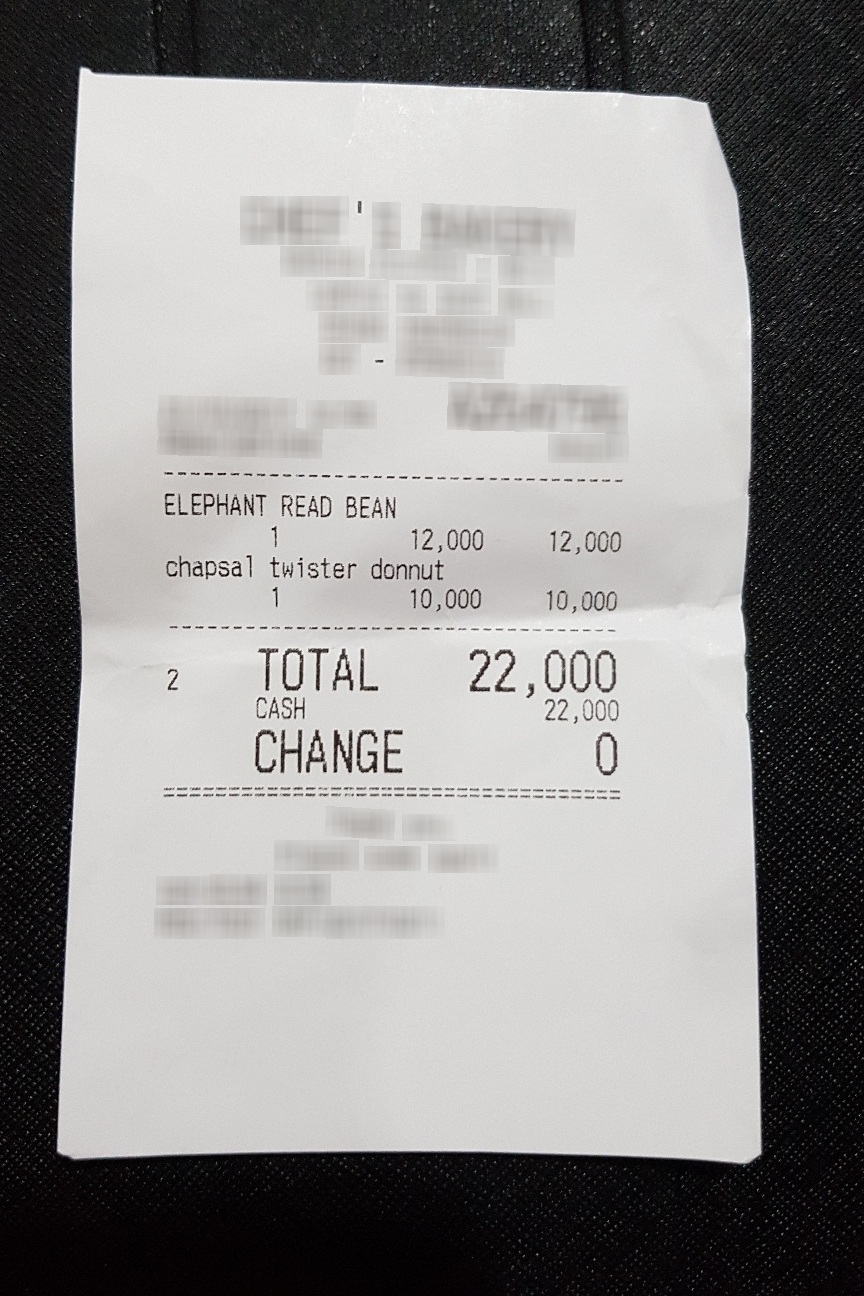
Number of items: 2
Total: 22,000
OCR text regions:
text: ELEPHANT
text: READ
text: BEAN
text: 1
text: 12,000
text: 12,000
text: chapsal
text: twister
text: donnut
text: 1
text: 10,000
text: 10,000
text: TOTAL
text: 22,000
text: CASH
text: 22,000
text: CHANGE
text: 0
text: 2